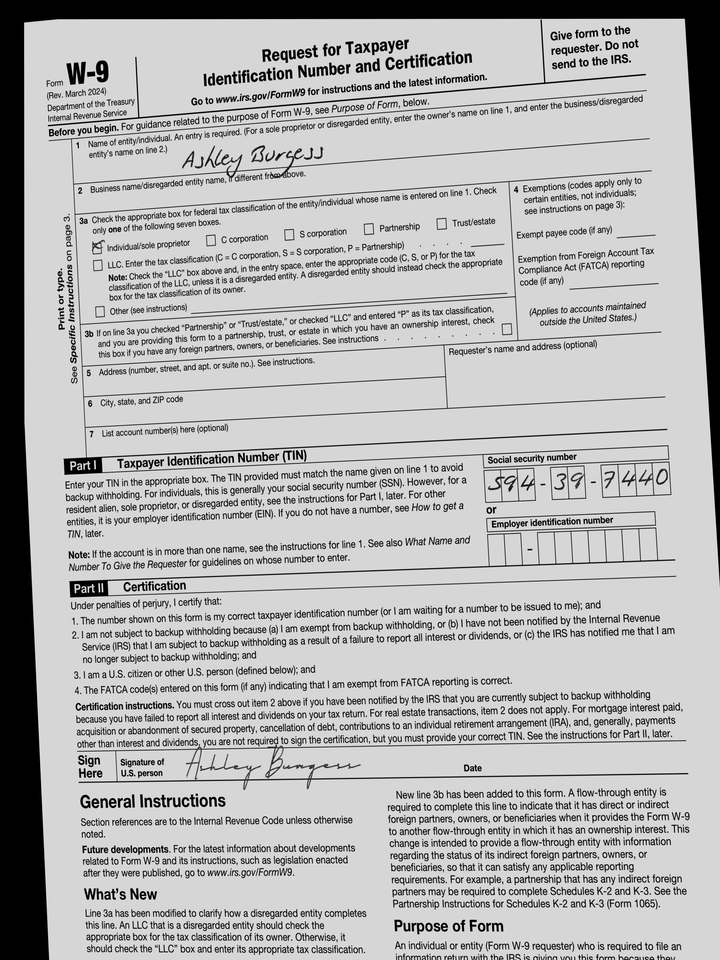
cbx: yes
ssn: 594397440
enm: Ashley Burgess